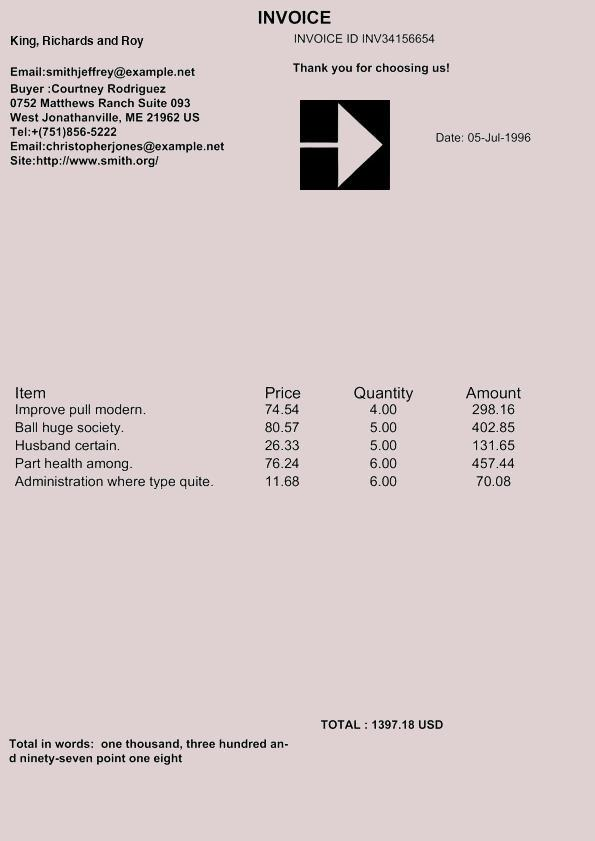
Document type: Invoice